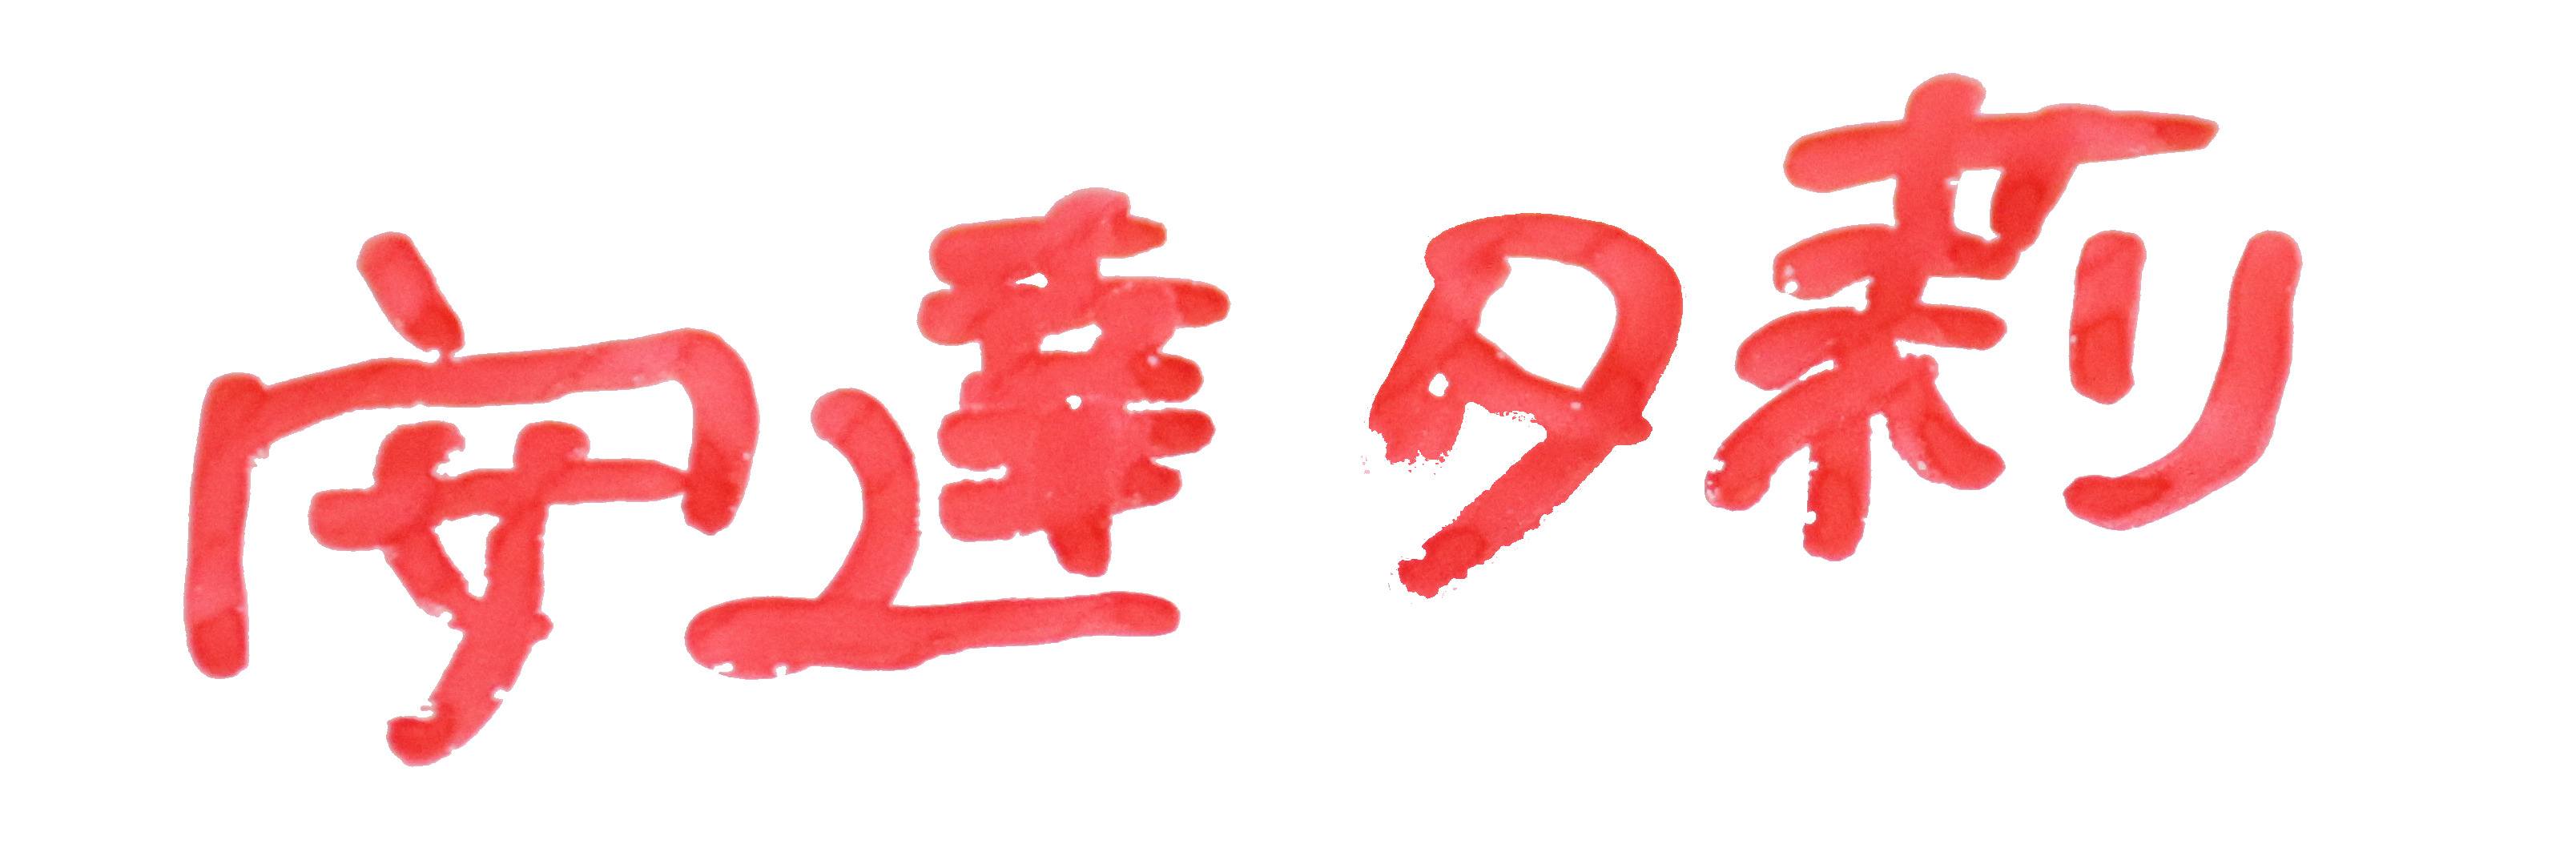
Signature of: yūri adachi